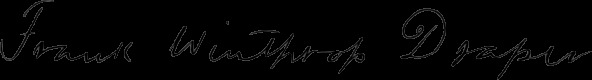
Signature of: frank winthrop draper